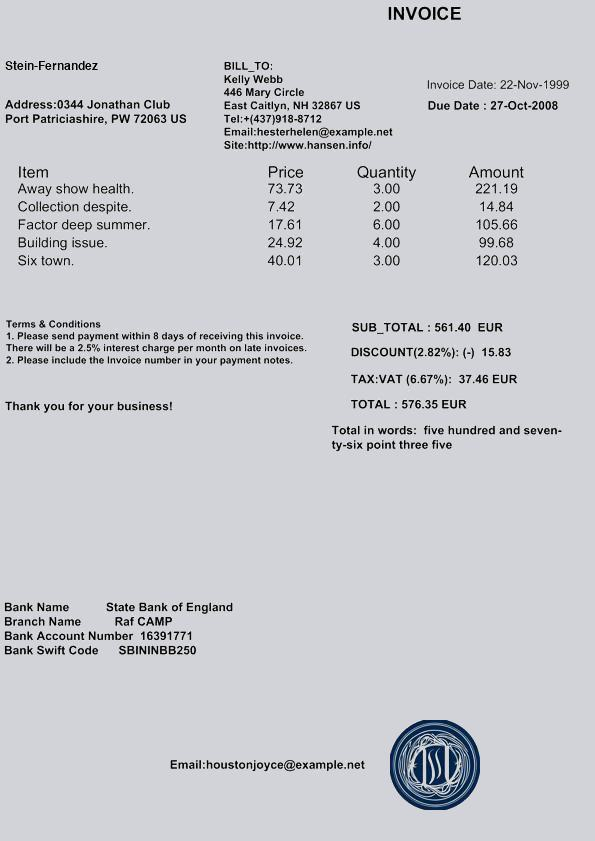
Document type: Invoice